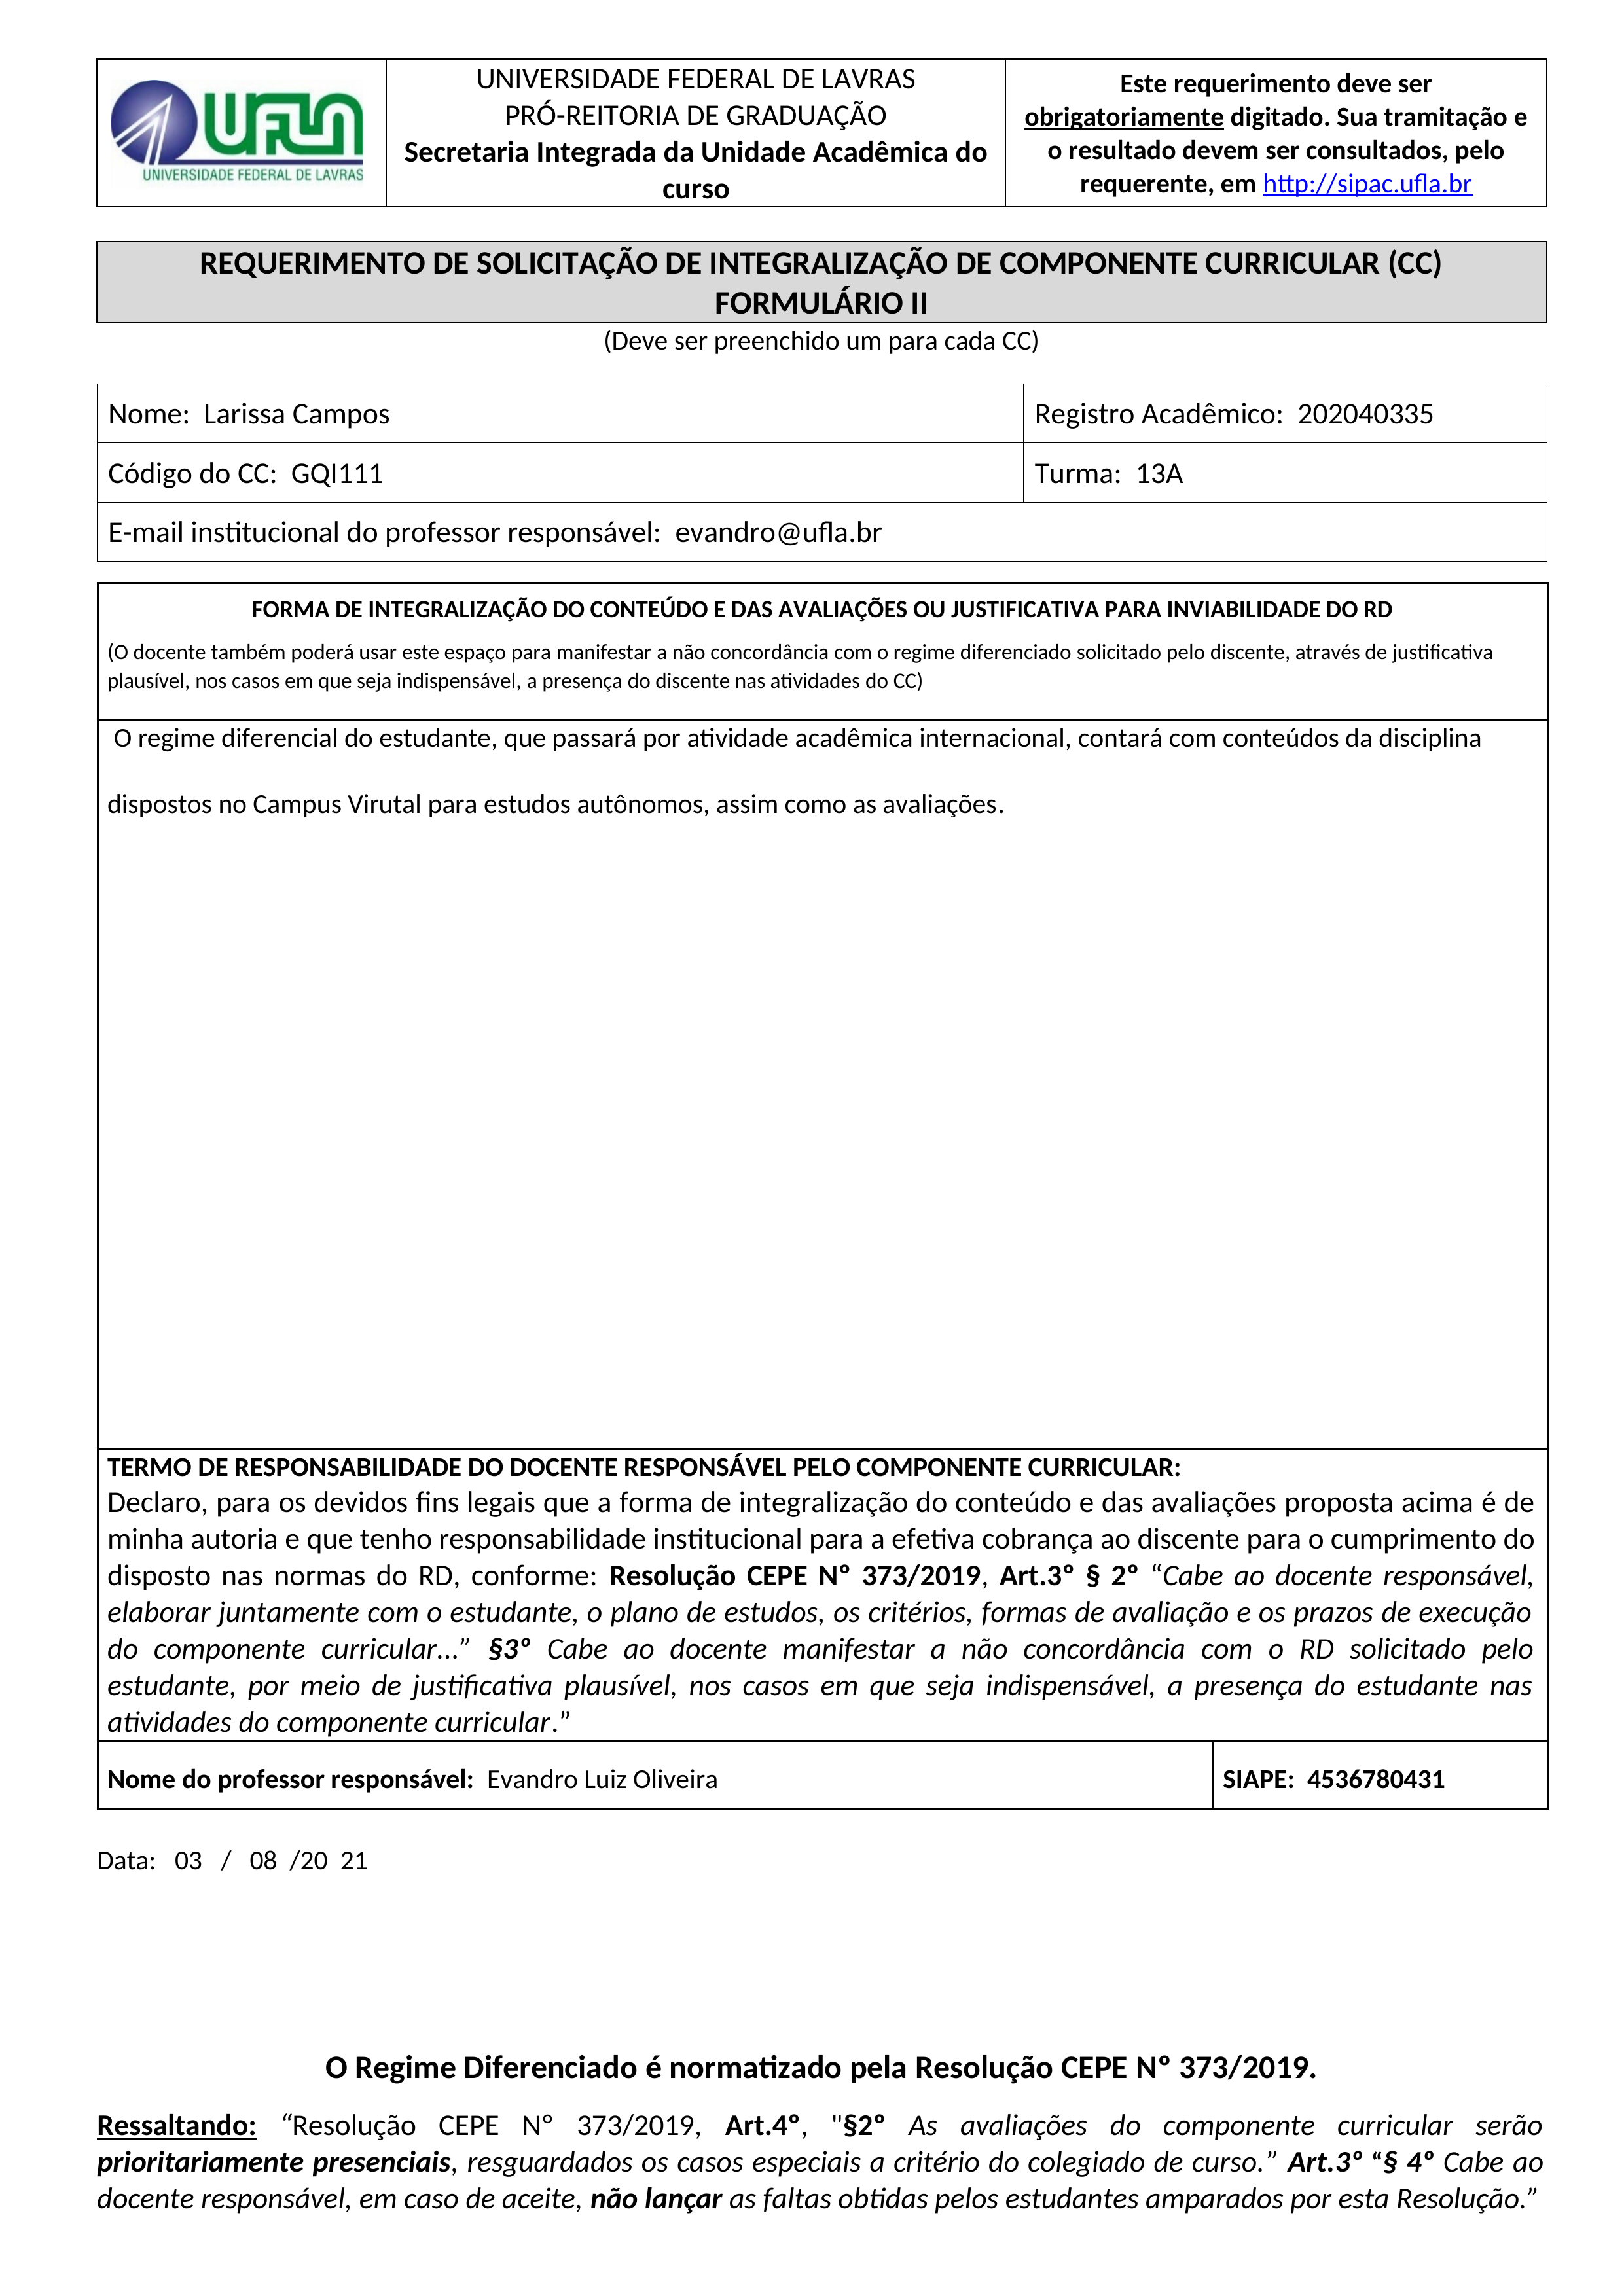
UNIVERSIDADE FEDERAL DE LAVRAS
Este requerimento deve ser obrigatoriamente digitado. Sua tramitação e o resultado devem ser consultados, pelo requerente, em http://sipac.ufla.br
UFLA
PRÓ-REITORIA DE GRADUAÇÃO
Secretaria Integrada da Unidade Acadêmica do curso
UNIVERSIDADE FEDERAL DE LAVRAS
REQUERIMENTO DE SOLICITAÇÃO DE INTEGRALIZAÇÃO DE COMPONENTE CURRICULAR (CC) FORMULÁRIO Il
(Deve ser preenchido um para cada CC)
Registro Acadêmico:
202040335
Nome:
Larissa Campos
Código do CC:
GQl111
Turma:
13A
E-mail institucional do professor responsável:
evandro@ufla.br
FORMA DE INTEGRALIZAÇÃO DO CONTEÚDO E DAS AVALIAÇÕES OU JUSTIFICATIVA PARA INVIABILIDADE DO RD
O regime diferencial do estudante, que passará por atividade acadêmica internacional, contará com conteúdos da disciplina dispostos no Campus Virutal para estudos autônomos, assim como as avaliações.
Nome do professor responsavel:
Evandro Luiz Oliveira
SIAPE:
4536780431
(O docente também poderá usar este espaço para manifestar a não concordância com o regime diferenciado solicitado pelo discente, através de justificativa plausivel, nos casos em que seja indispensável, a presença do discente nas atividades do CC)
TERMO DE RESPONSABILIDADE DO DOCENTE RESPONSÁVEL PELO COMPONENTE CURRICULAR: Declaro, para os devidos fins legais que a forma de integralização do conteúdo e das avaliações proposta acima é de minha autoria e que tenho responsabilidade institucional para a efetiva cobrança ao discente para o cumprimento do disposto nas normas do RD, conforme: Resolução CEPE Nº 373/2019, Art.3º $ 2º "Cabe ao docente responsável, elaborar juntamente com o estudante, o plano de estudos, os critérios, formas de avaliação e os prazos de execução do componente curricular...” §3° Cabe ao docente manifestar a não concordância com o RD solicitado pelo estudante, por meio de justificativa plausível, nos casos em que seja indispensável, a presença do estudante nas atividades do componente curricular.”
Data:
03 / 08 /20 21
O Regime Diferenciado é normatizado pela Resolução CEPE Nº 373/2019,
Ressaltando: “Resolução CEPE N° 373/2019, Art.4º, "S2º As avaliações do componente curricular serão prioritariamente presenciais, resguardados os casos especiais a critério do colegiado de curso.” Art.3º “$ 4° Cabe ao docente responsável, em caso de aceite, não lançar as faltas obtidas pelos estudantes amparados por esta Resolução.”